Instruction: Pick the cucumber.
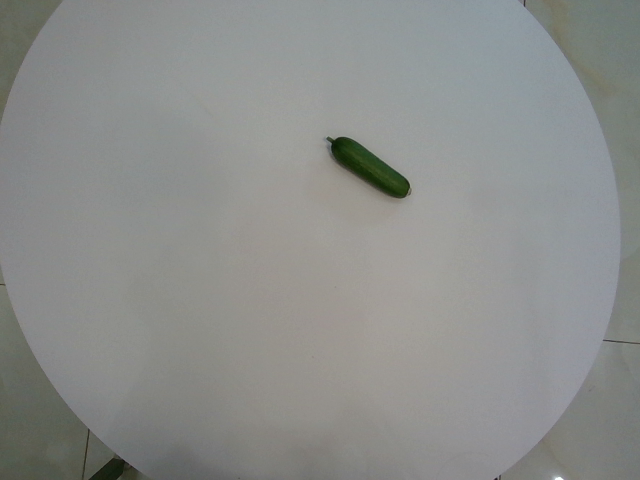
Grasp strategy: vertical